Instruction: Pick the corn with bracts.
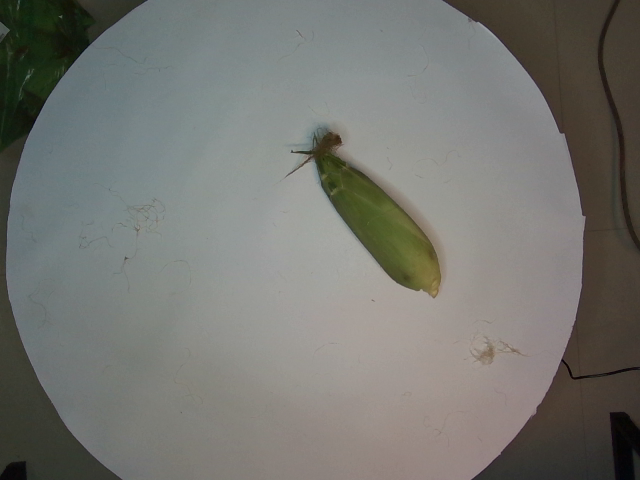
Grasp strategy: vertical